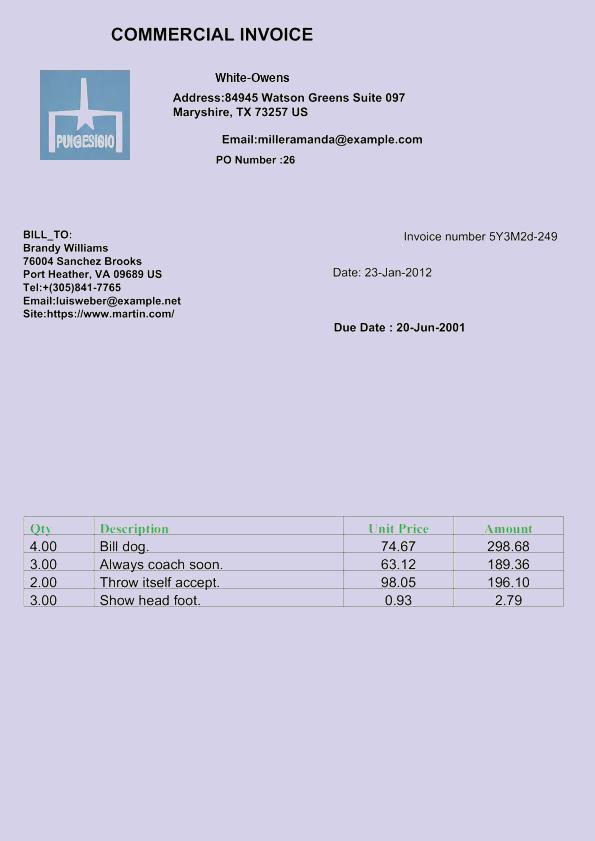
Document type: Invoice